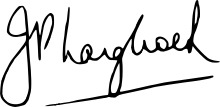
Signature of: john paul langbroek